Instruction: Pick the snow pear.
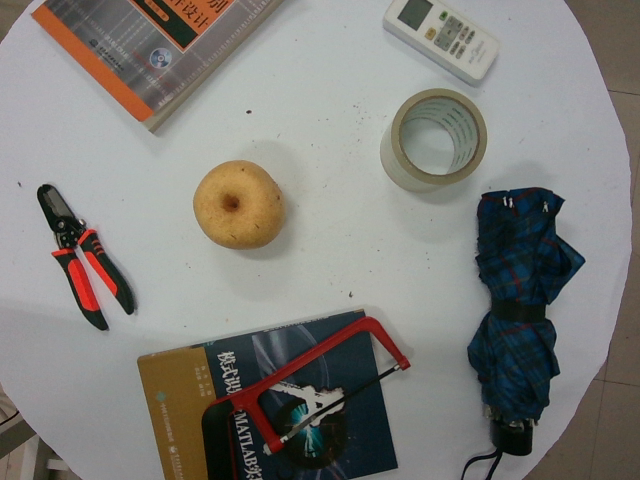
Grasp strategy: vertical